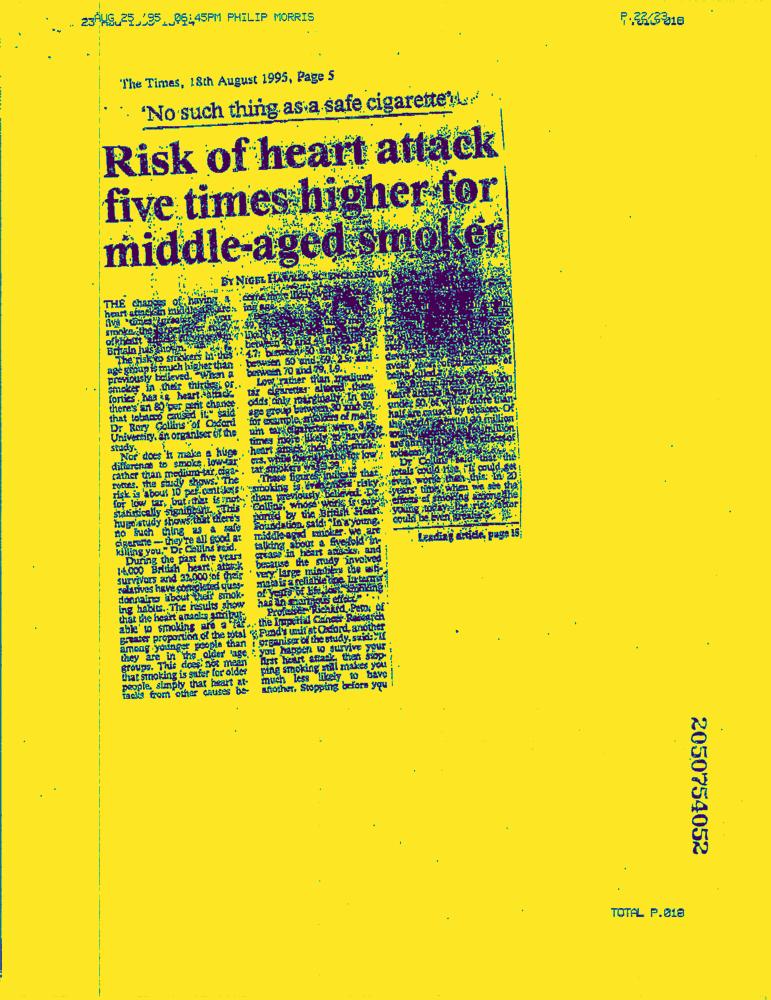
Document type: News-Article